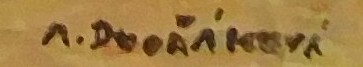
Signature of: anna dvořáková